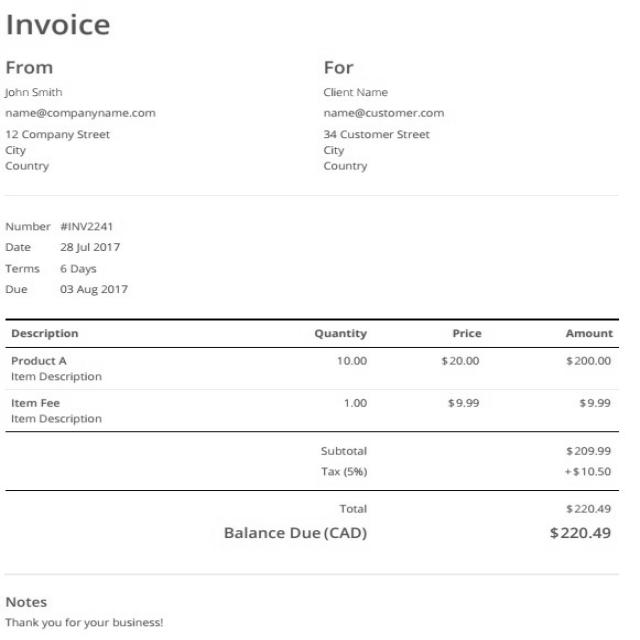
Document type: Invoice